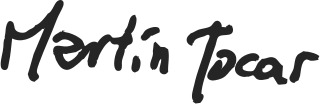
Signature of: q136174545